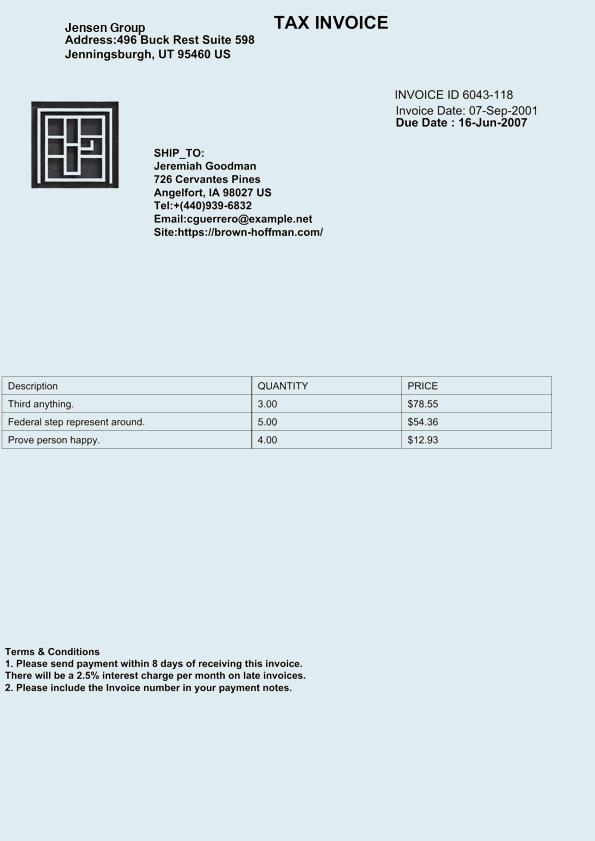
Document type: Invoice